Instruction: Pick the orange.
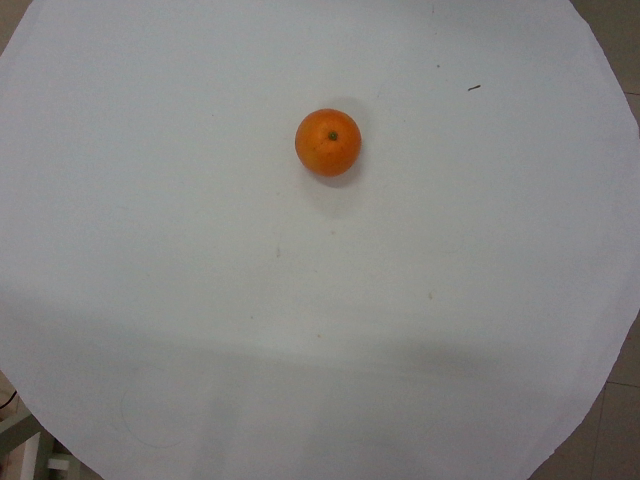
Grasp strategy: vertical